Question: What is the potential diagnosis?
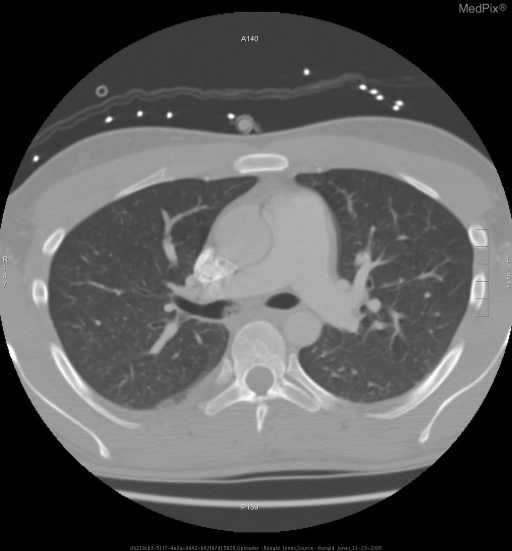
Answer: The possible diagnosis includes foreign body, mucus plug, infection [fungus, TB, pneumonia], bronchogenic carcinoma, carcinoid tumor, adenocystic carcinoma, endobronchial metastases, lymphoma..